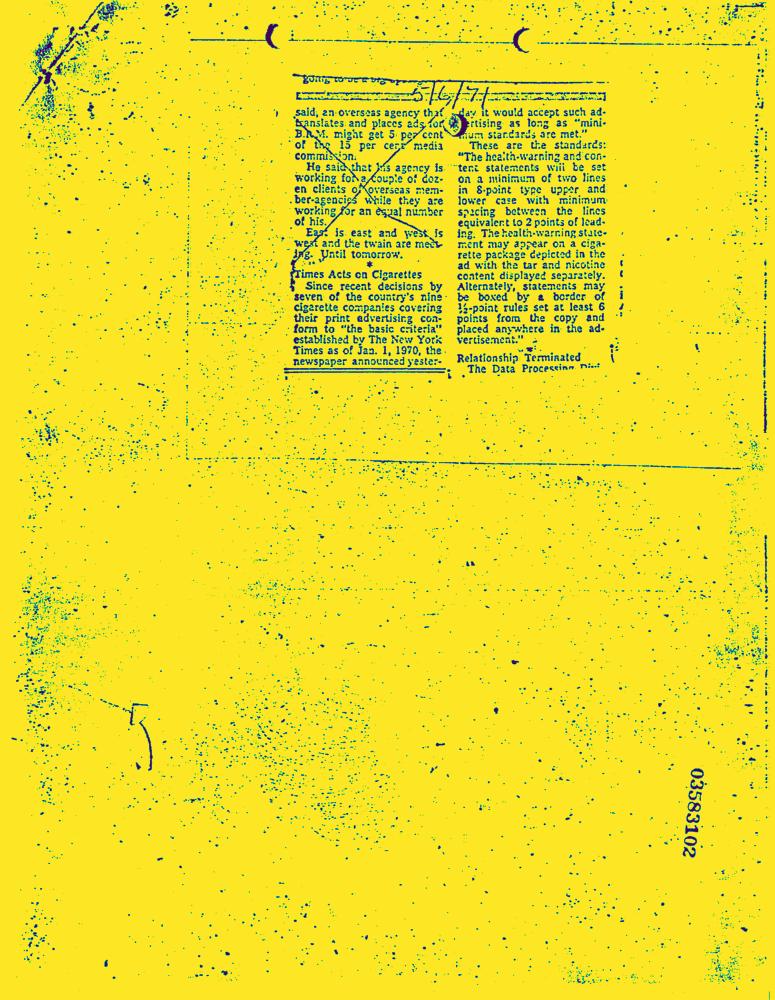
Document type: News-Article